Question: What is the main concern?
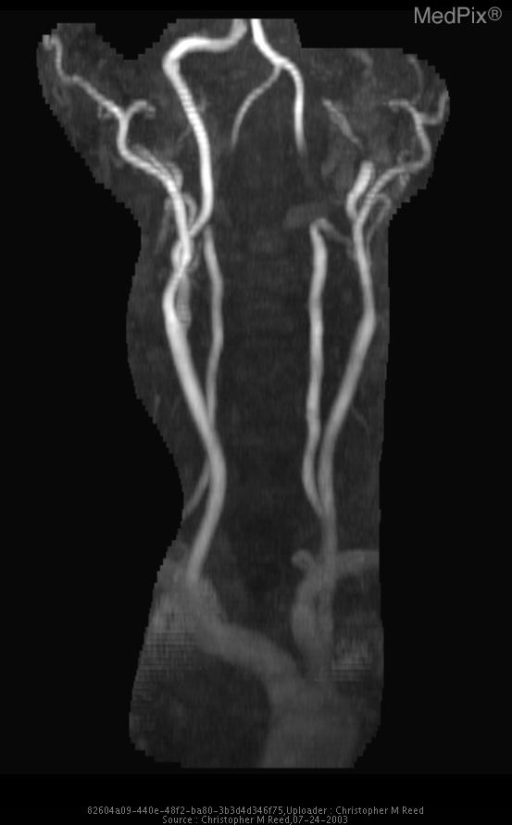
Answer: The findings suggest Non-Enhanced CT - Subtle left sided "insular ribbon sign" with loss of normal gray-white differenciation and overlying sulcal effacement.

MRI - Diffusion weighted images demonstrate marked intensity over the entire left ACA and MCA territories. Corresponding ADC hypointensity seen in this case confirms that there has been an acute infarct. The displayed FLAIR image further reveals the hyperintensity involving these same regions. Note the sparing of the PCA territory on the affected side. Selected MRA image of the bilateral carotid arteries demonstrates occlusion of the left ICA shortly after the bifurcation. Note the vertebrobasilar system is intact, supplying the PCA territories.. MRA of the bilateral carotid arteries taken from MRI TIA Protocol performed after NECT.. The patient might have a history of Acute onset right sided neurological collapse two hours prior to presentation..